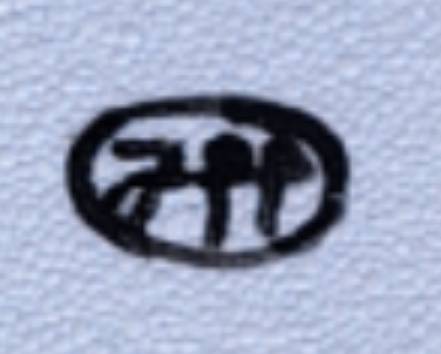
Signature of: filippo biagioli